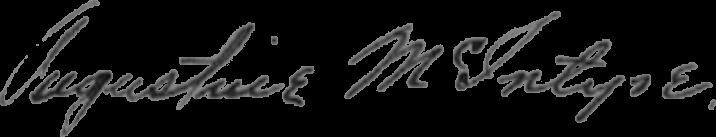
Signature of: augustine mcintyre jr